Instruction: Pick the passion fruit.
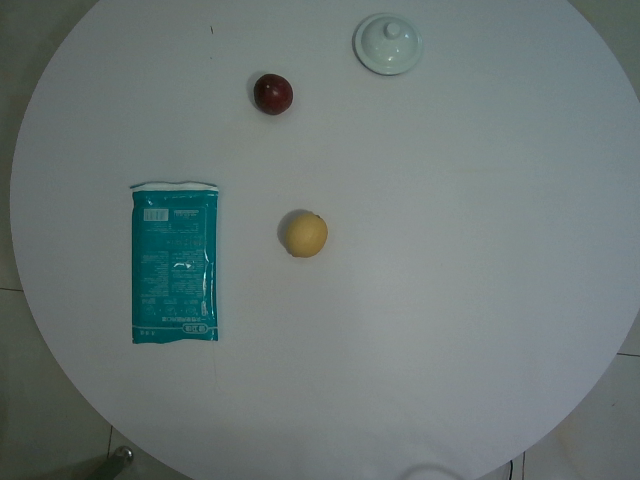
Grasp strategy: vertical